Question: What is the assessed value of the property as noted in the document?
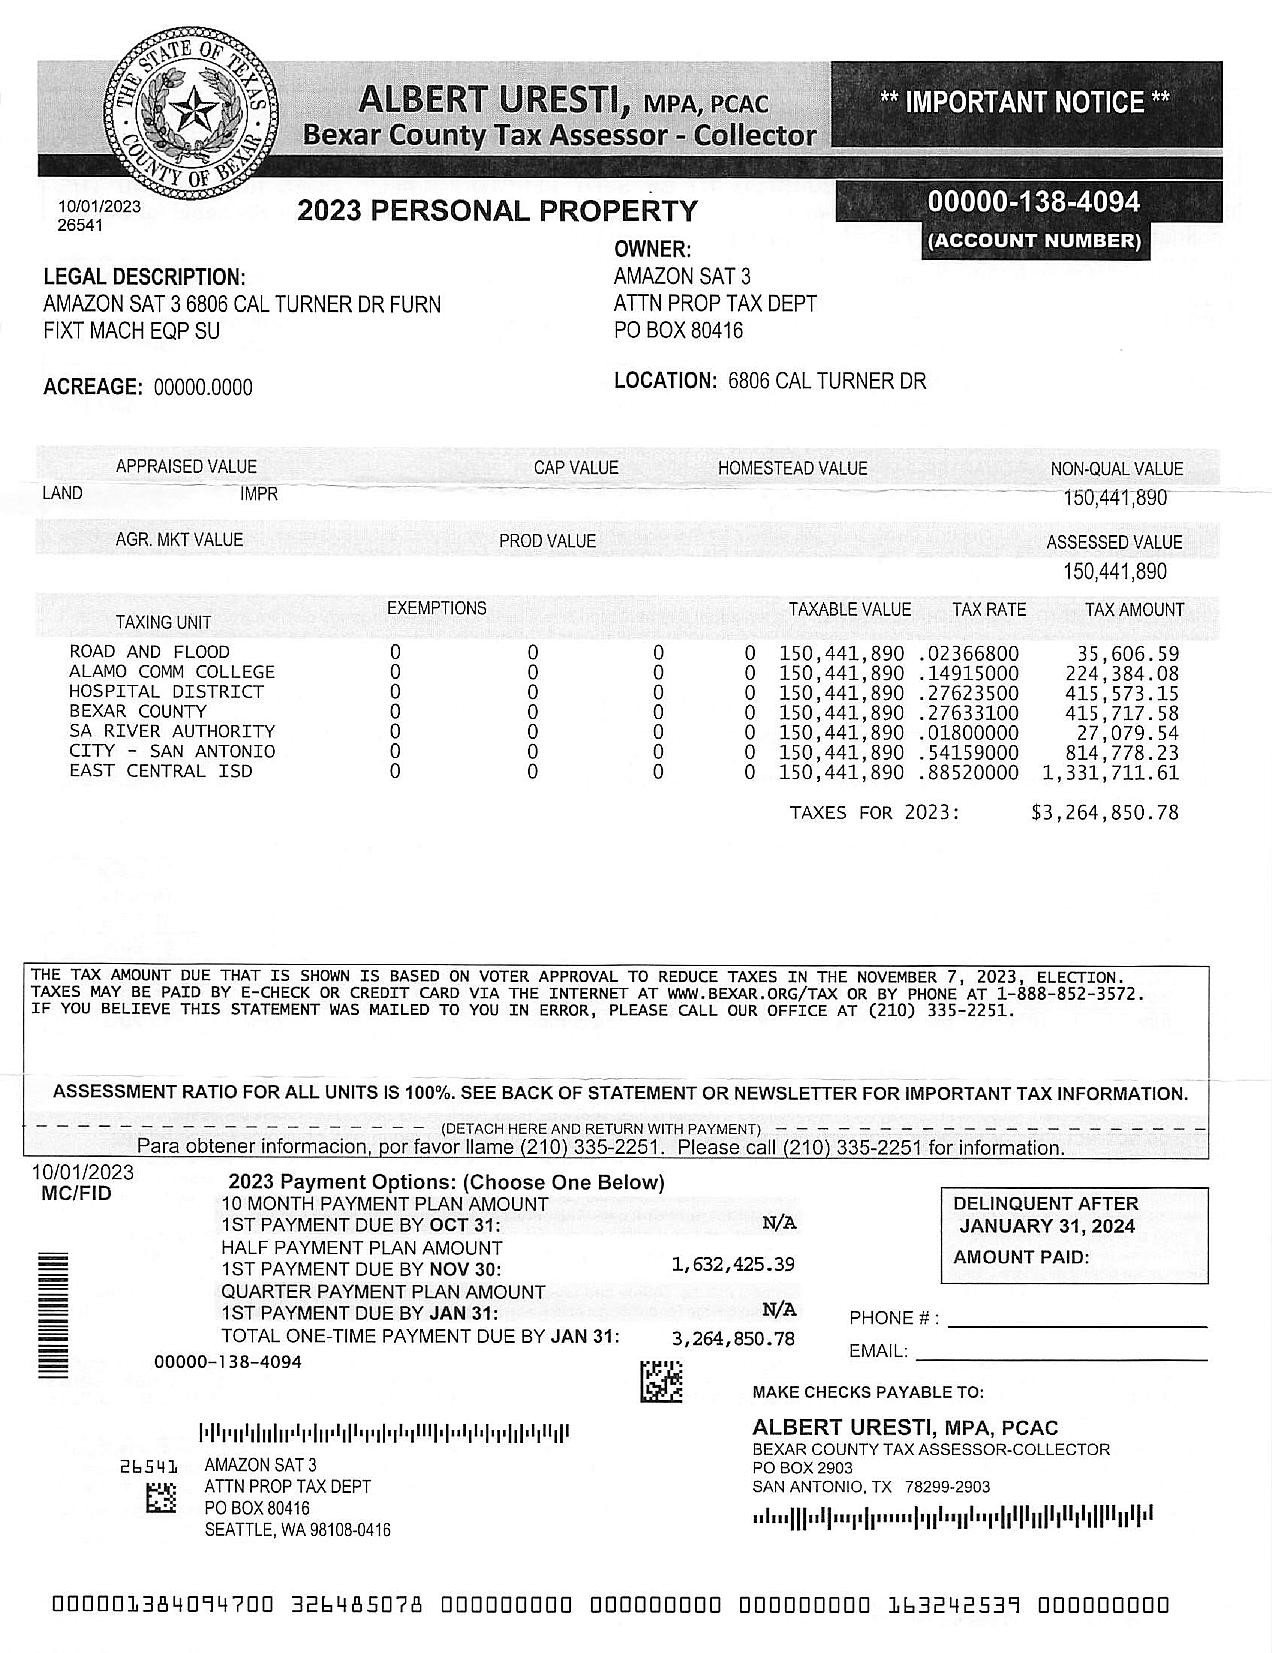
Answer: "150,441,890"